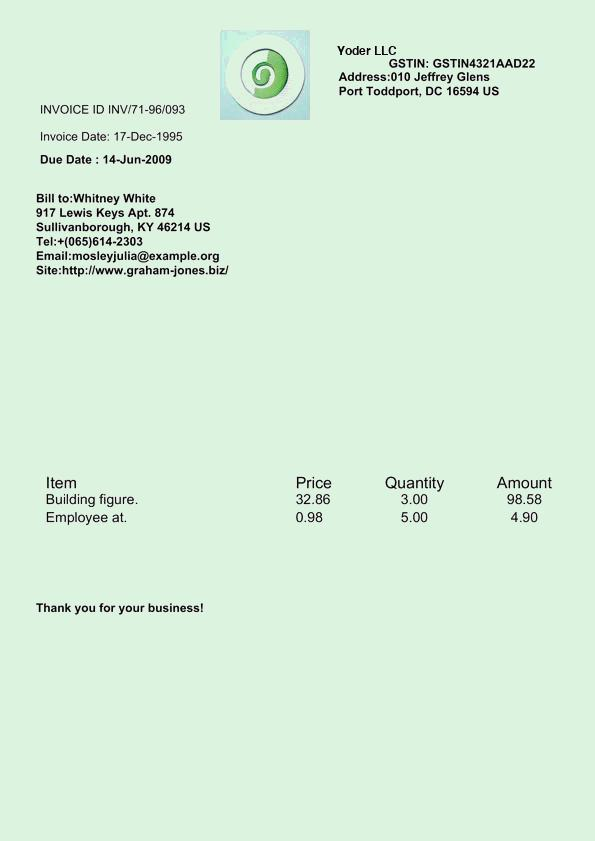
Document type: Invoice